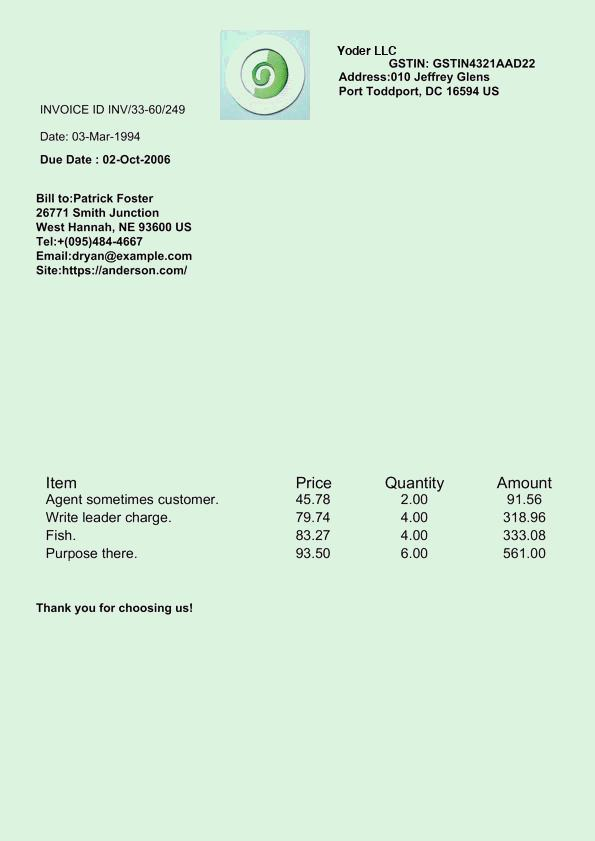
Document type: Invoice